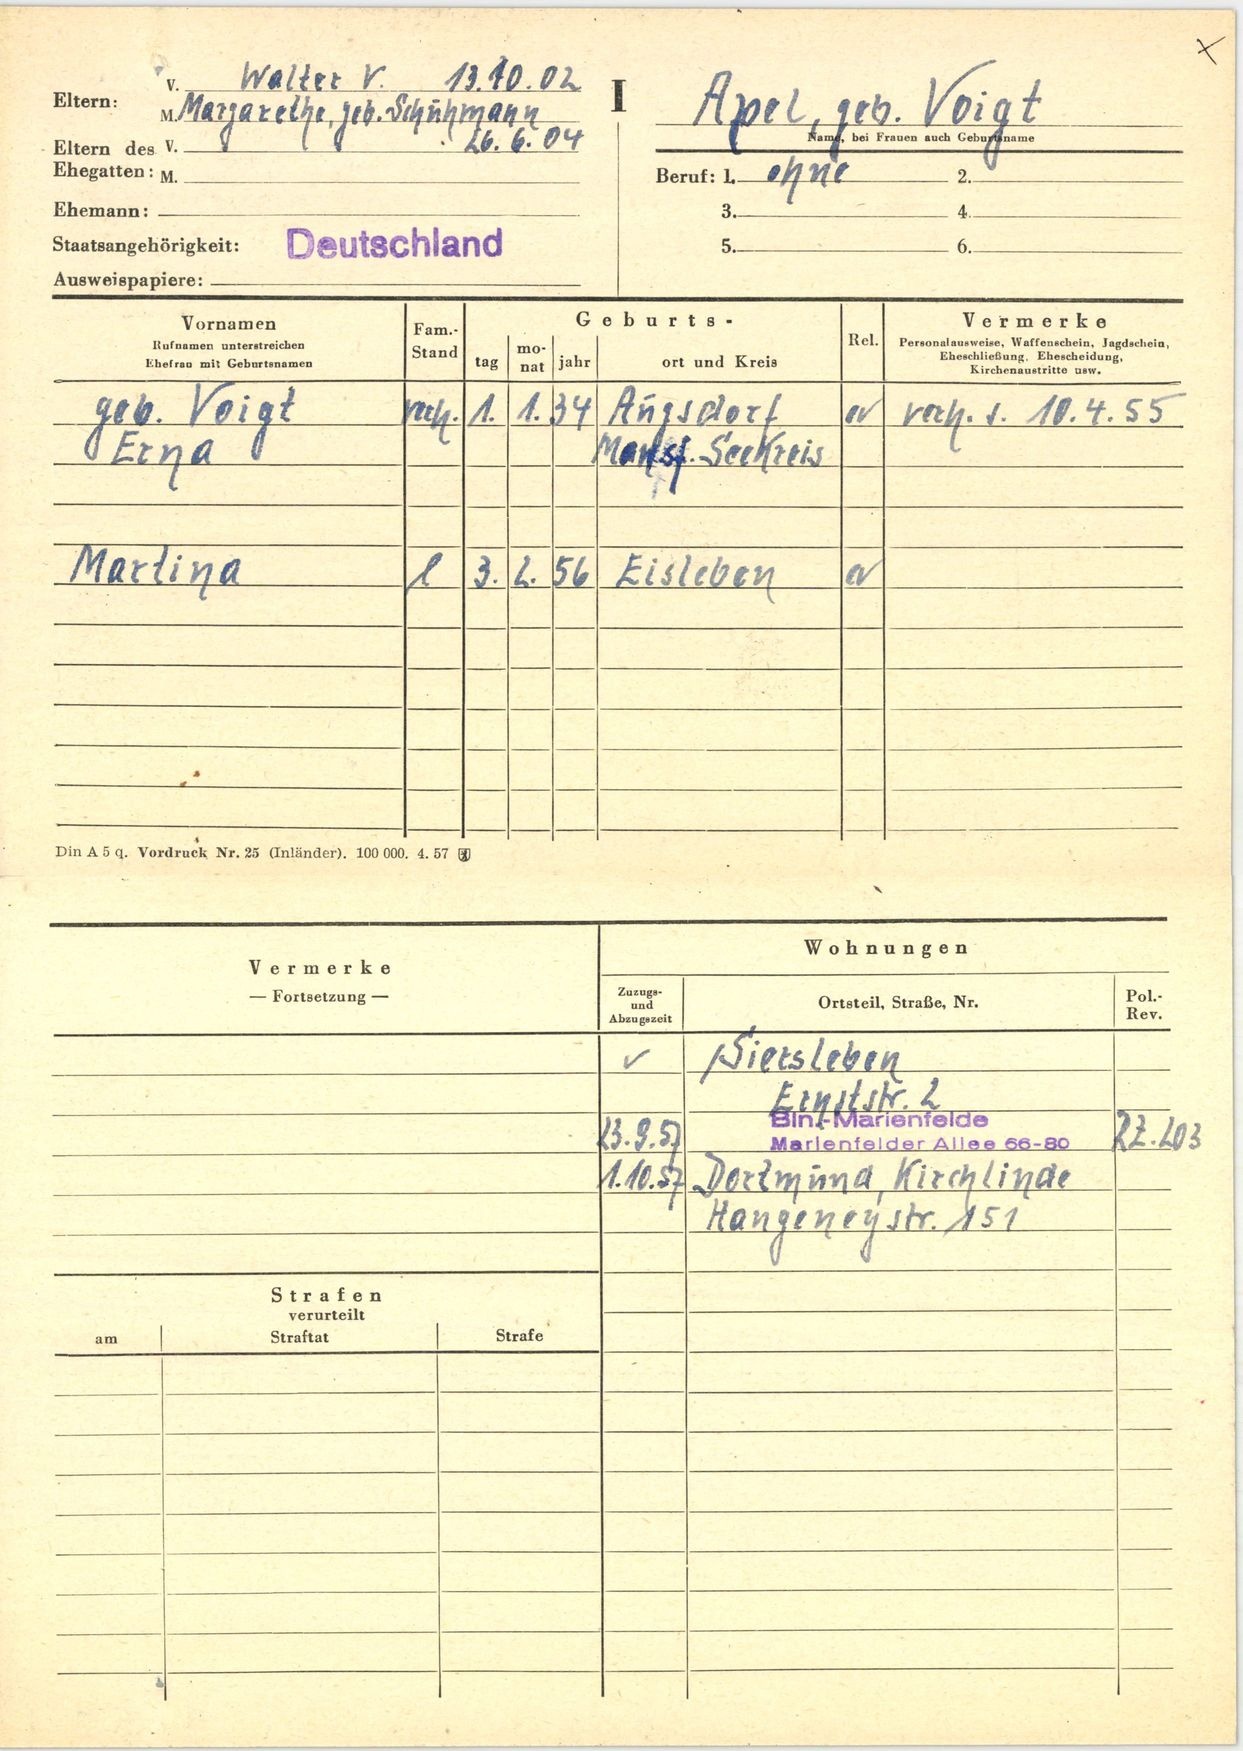
Apel, geb. Voigt